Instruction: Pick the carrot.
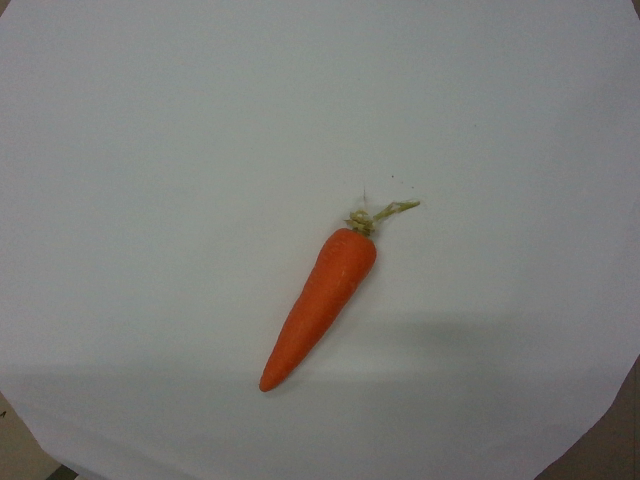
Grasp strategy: vertical